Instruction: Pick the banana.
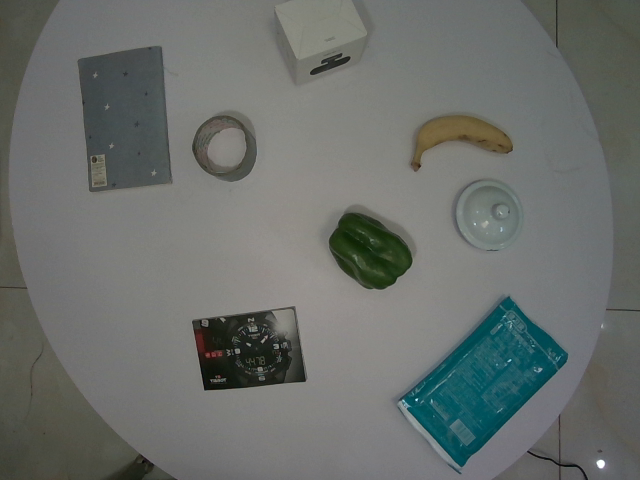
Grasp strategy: vertical